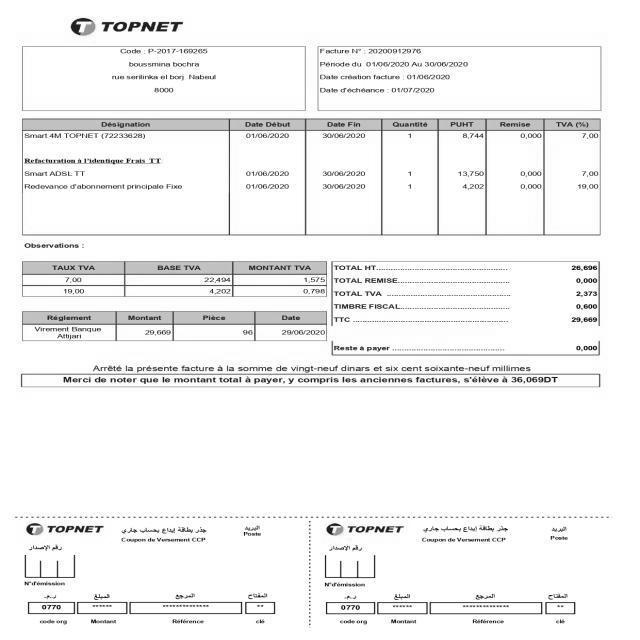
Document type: Invoice